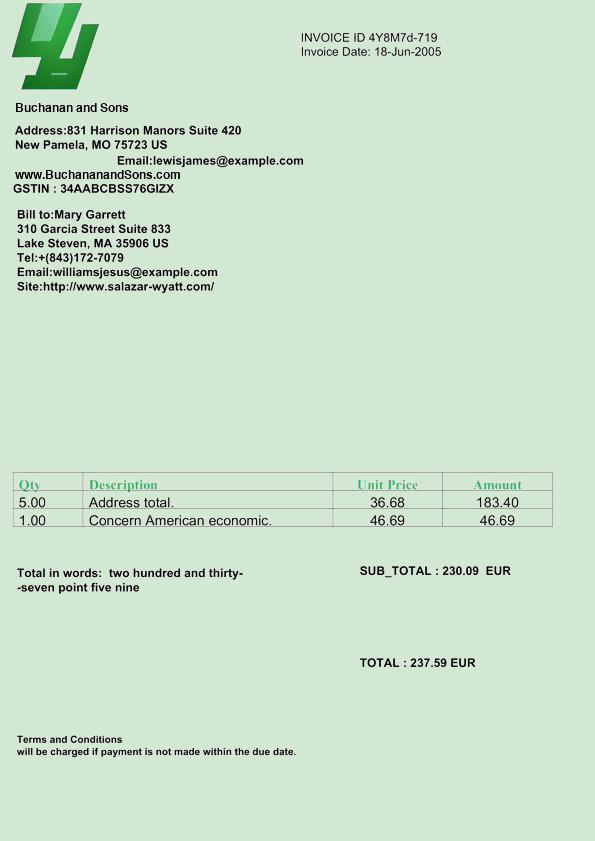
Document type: Invoice